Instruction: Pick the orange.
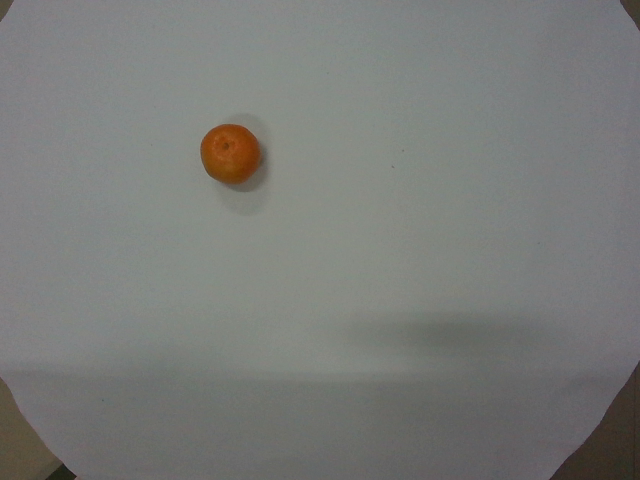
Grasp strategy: vertical